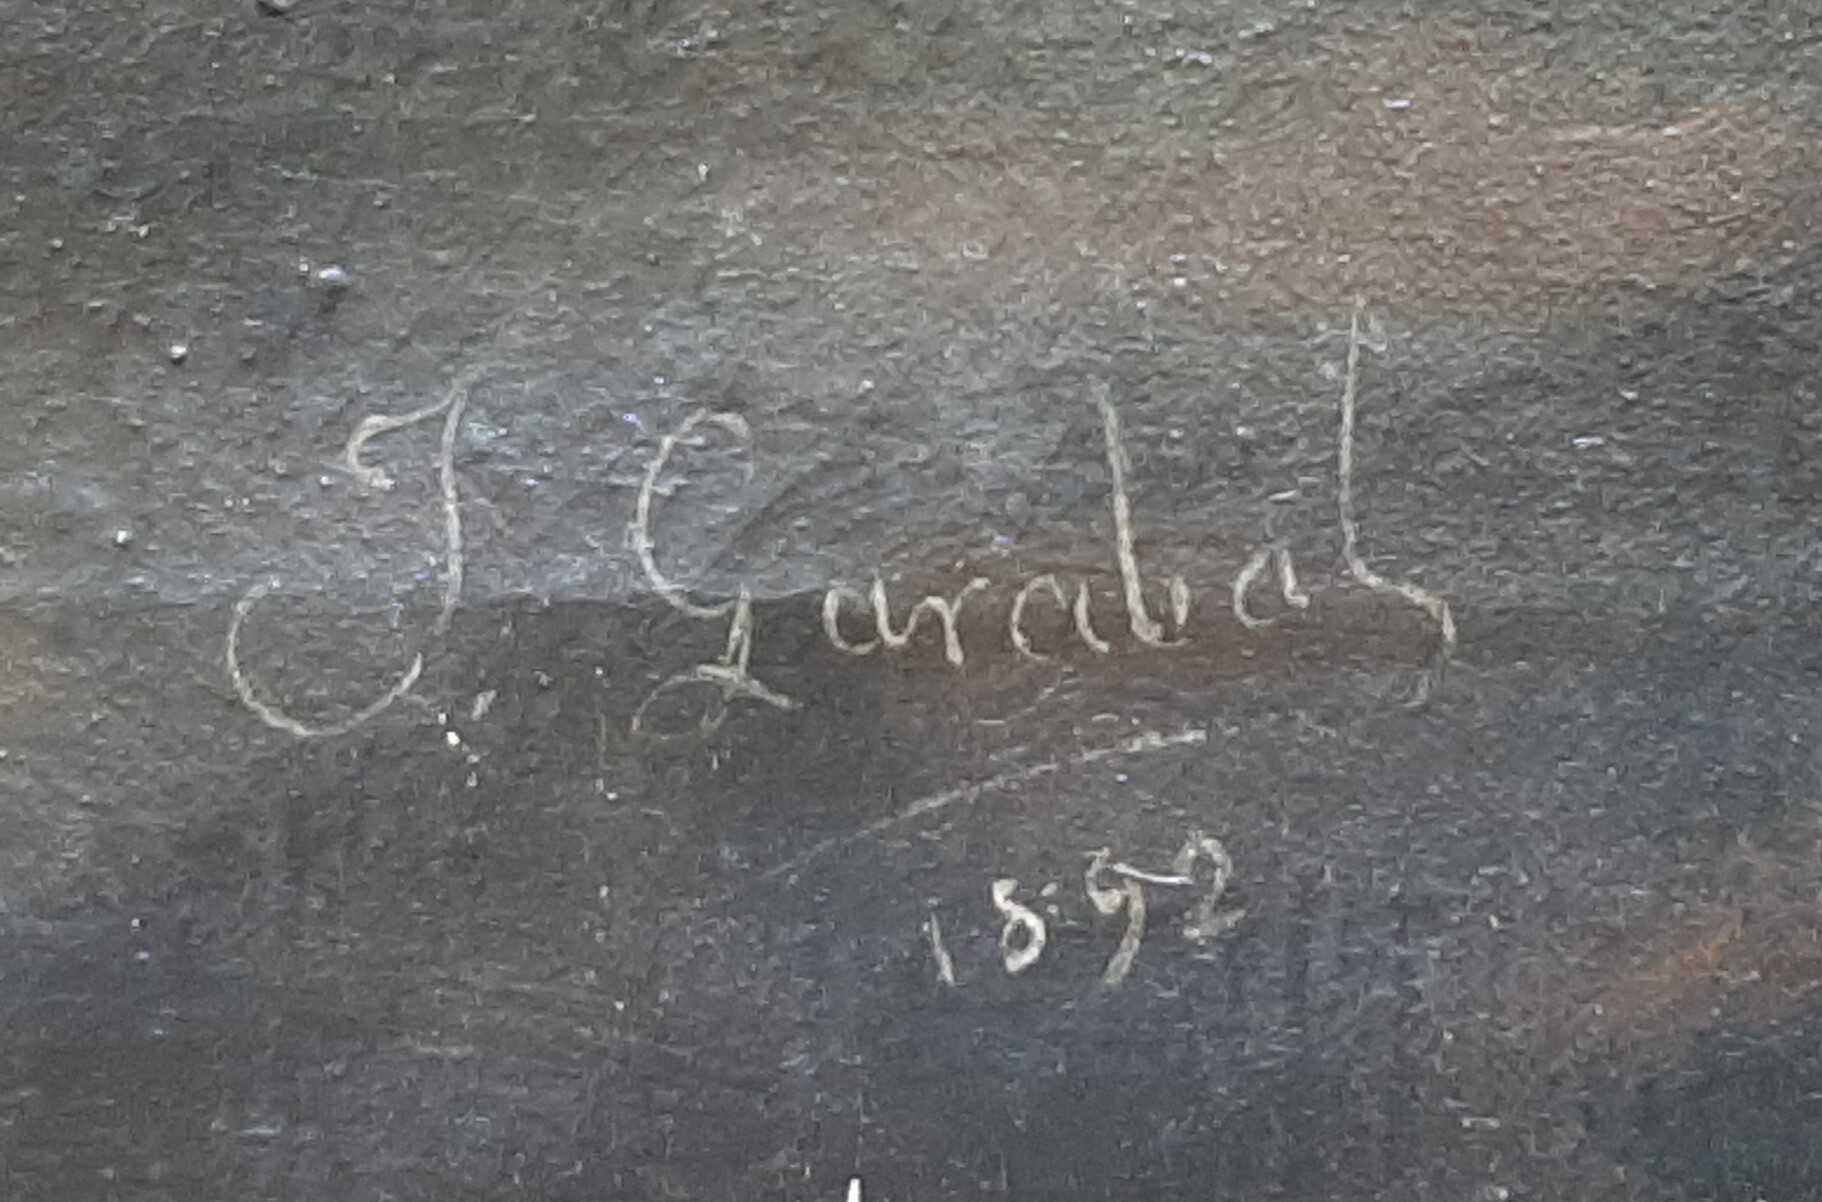
Signature of: xosé garabal louzao